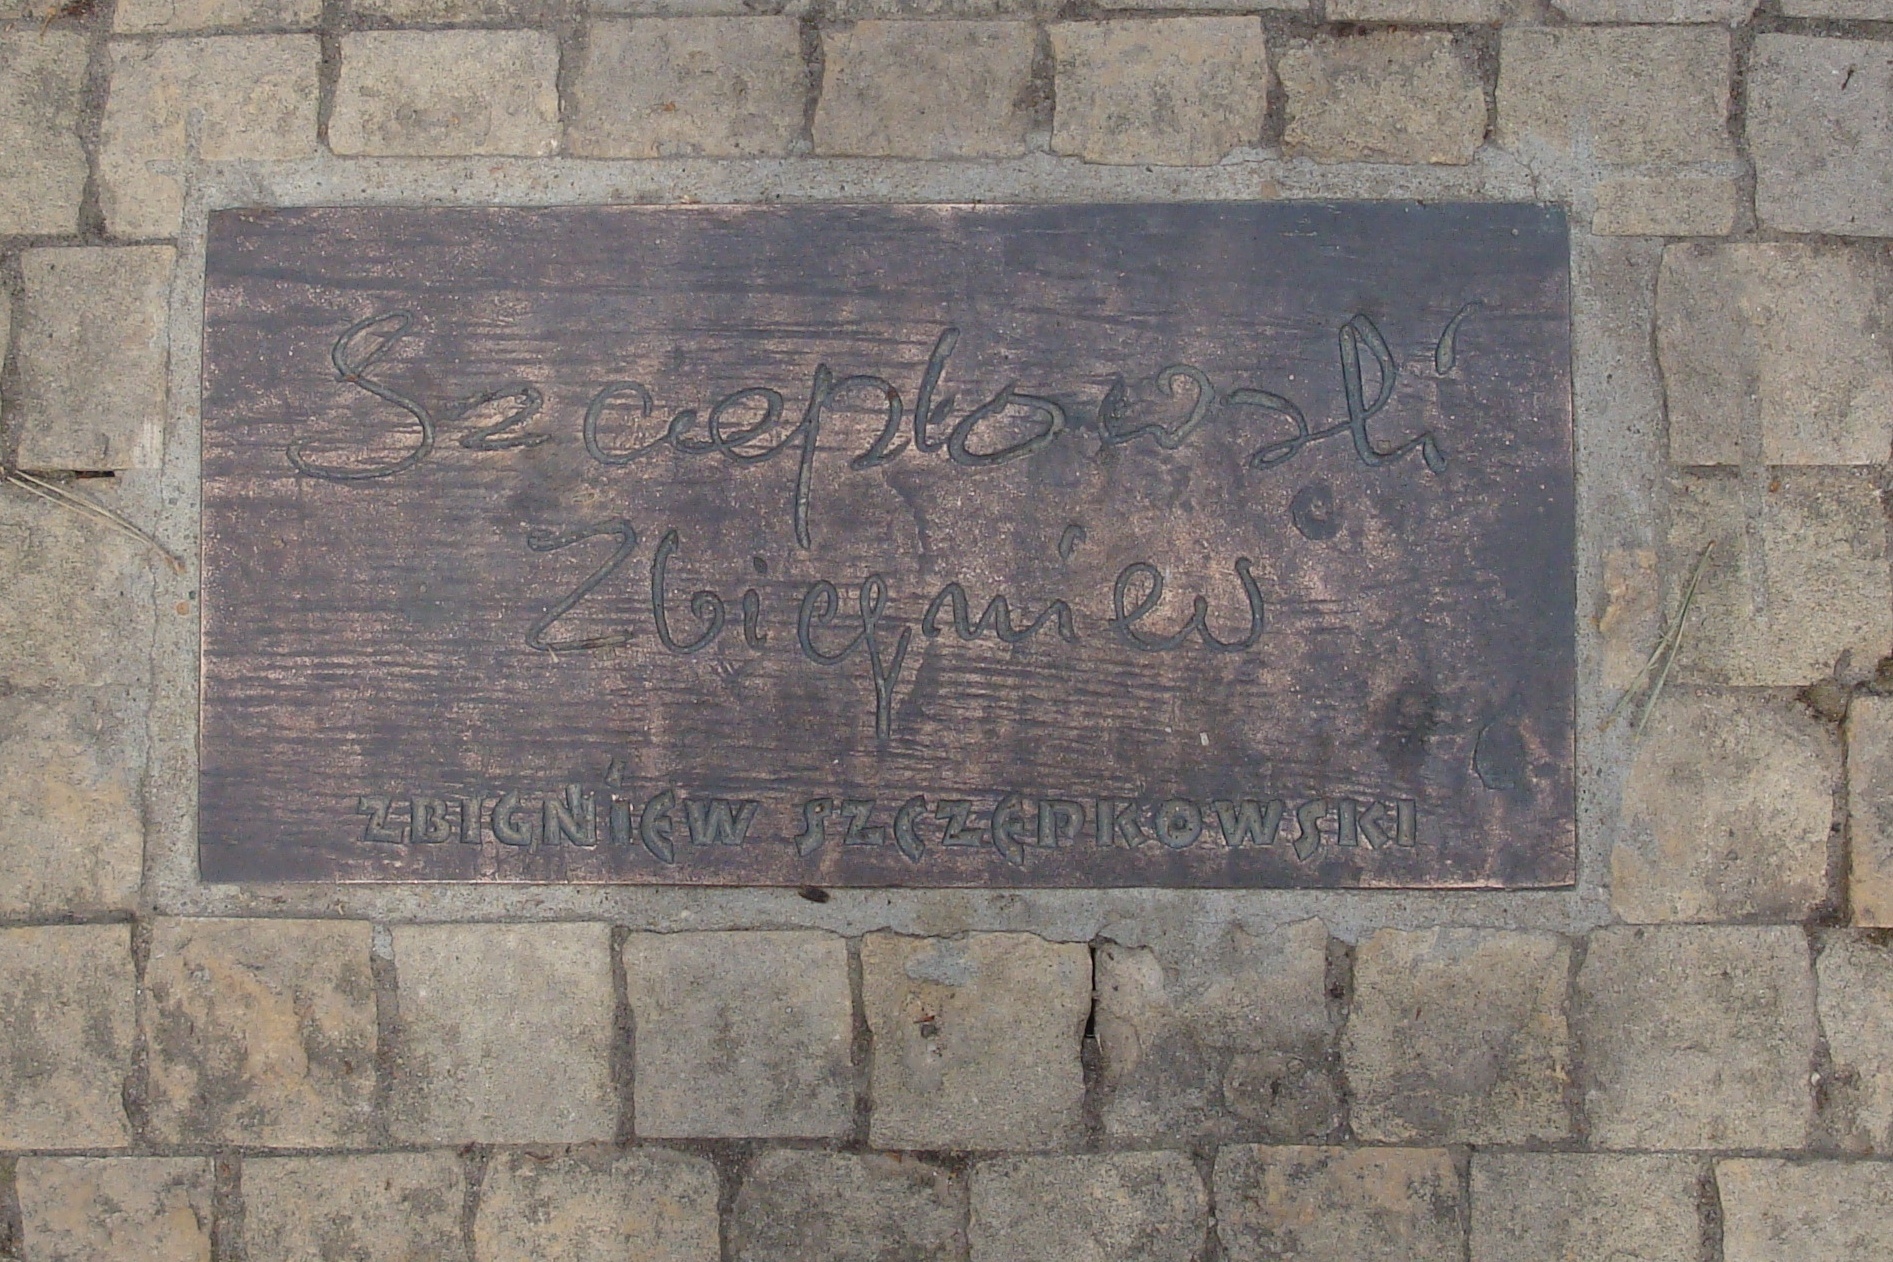
Signature of: zbigniew szczepkowski